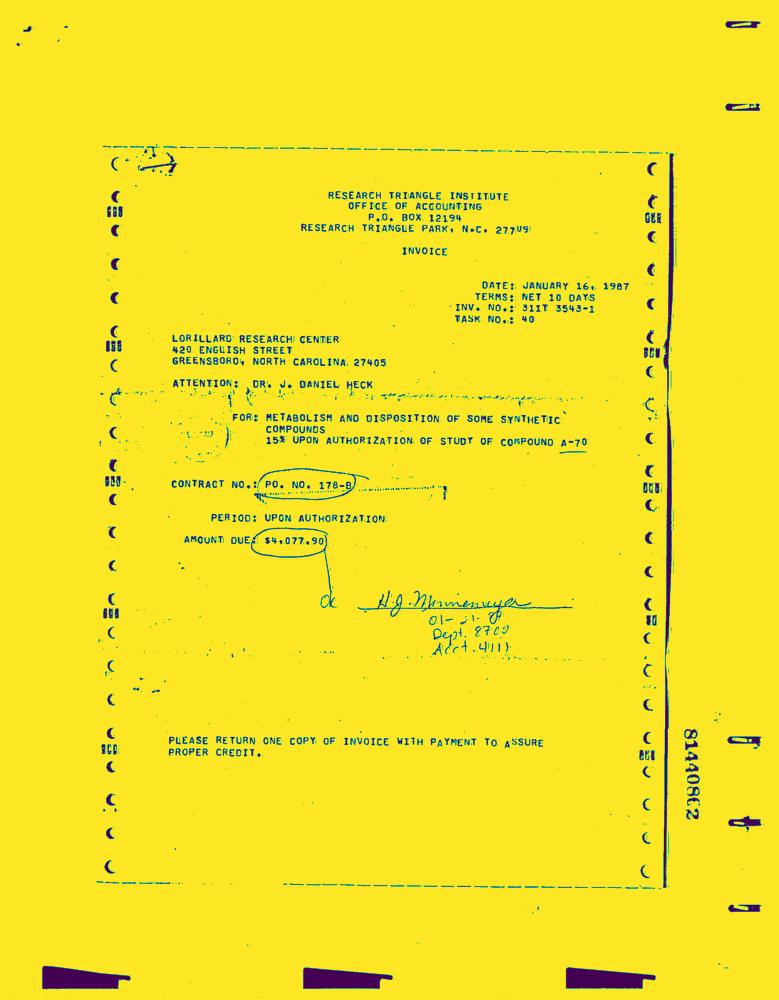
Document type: Invoice-Doc